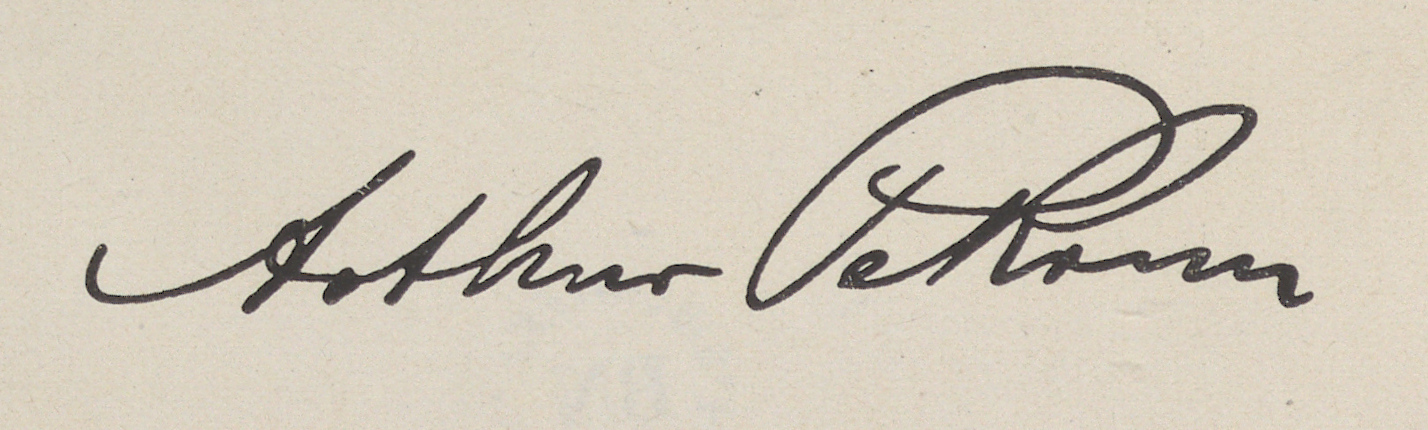
Signature of: arthur pekrun